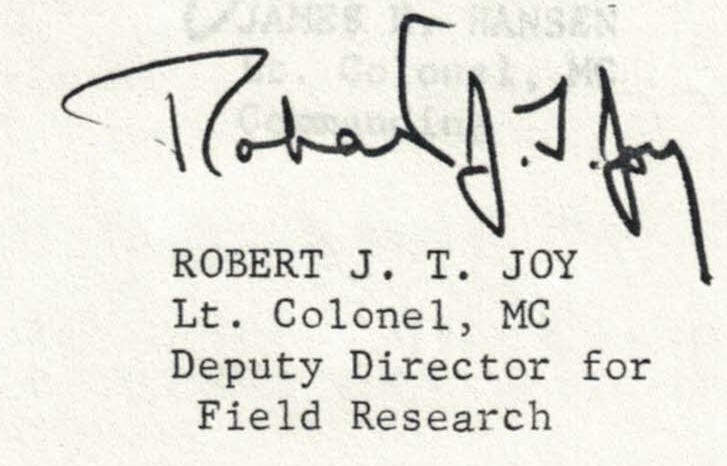
Signature of: robert j t joy